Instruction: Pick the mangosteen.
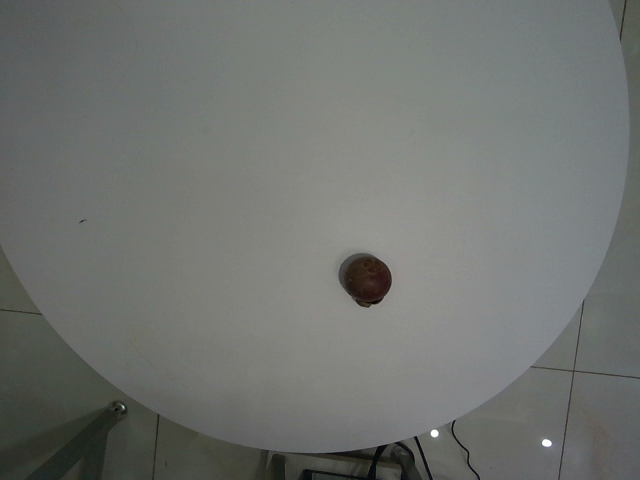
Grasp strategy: vertical